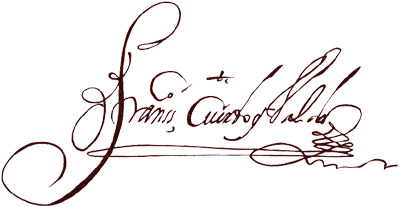
Signature of: francisco cuervo y valdés